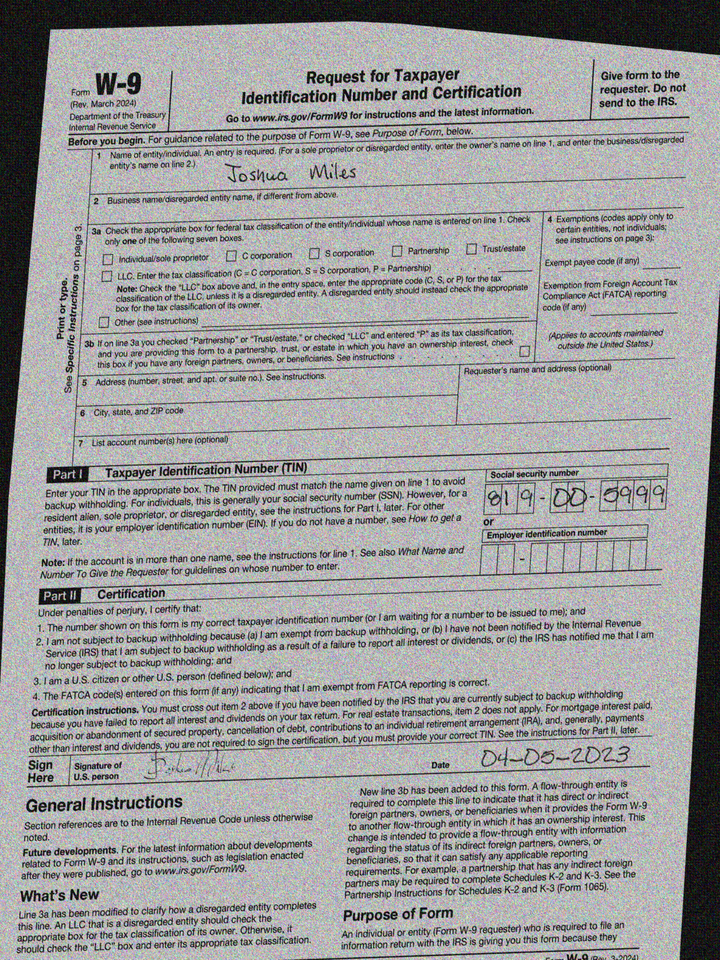
cbx: no
ssn: 819005999
enm: Joshua Miles
sdt: 04-05-2023